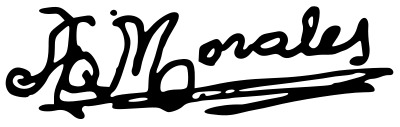
Signature of: agustín morales